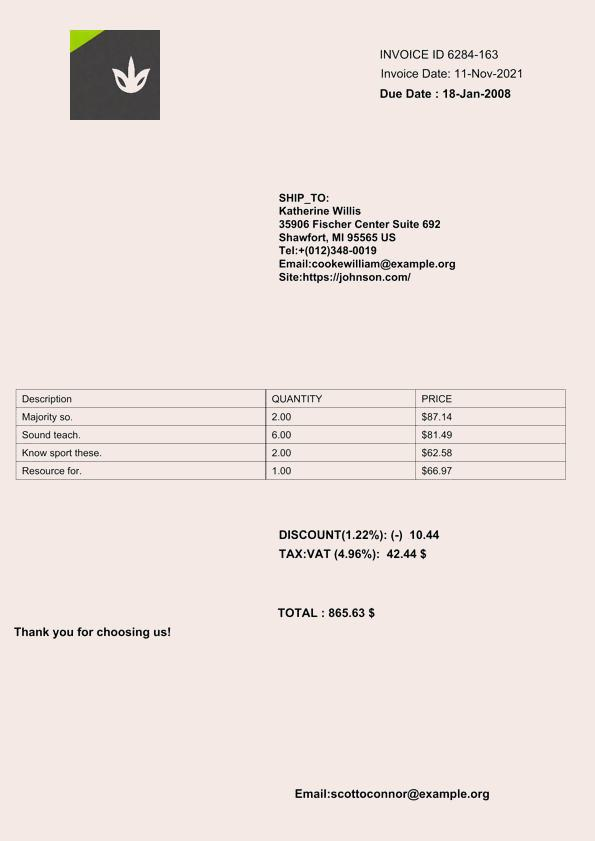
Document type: Invoice